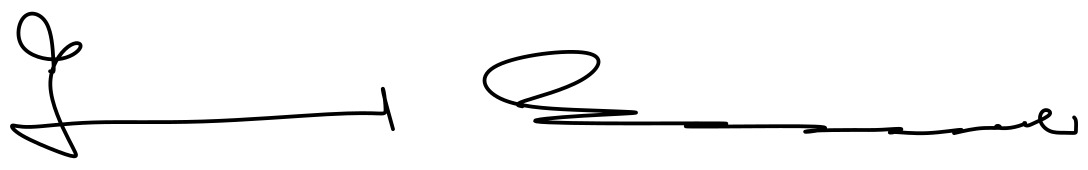
Signature of: horst seehofer